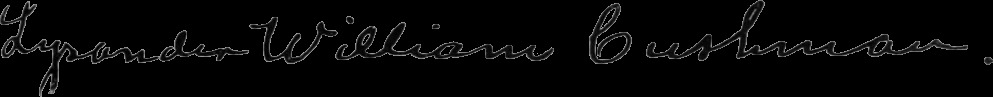
Signature of: lysander william cushman